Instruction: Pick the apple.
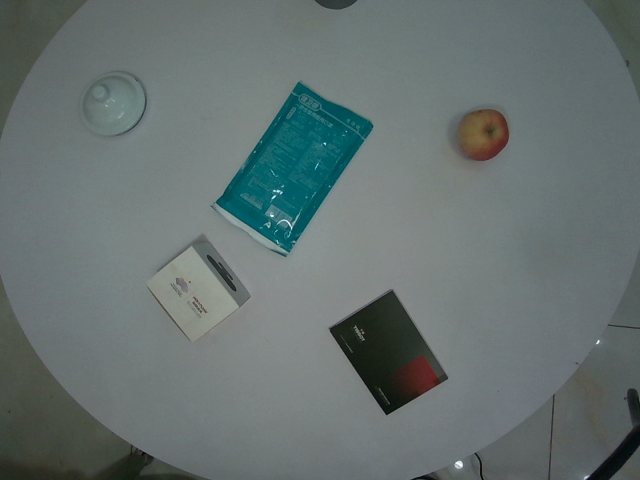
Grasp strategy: vertical